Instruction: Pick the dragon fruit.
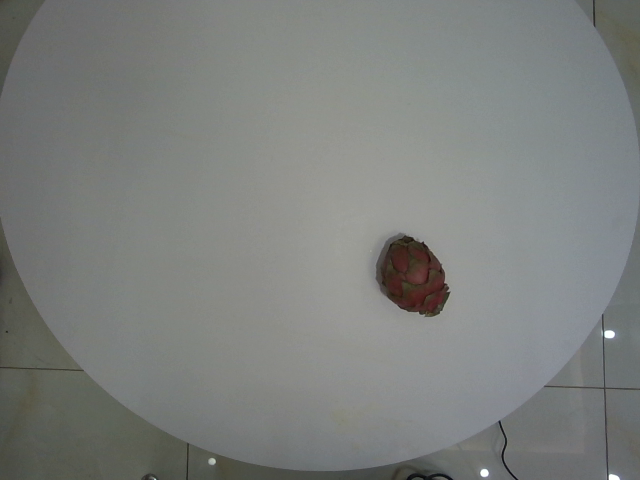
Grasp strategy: vertical